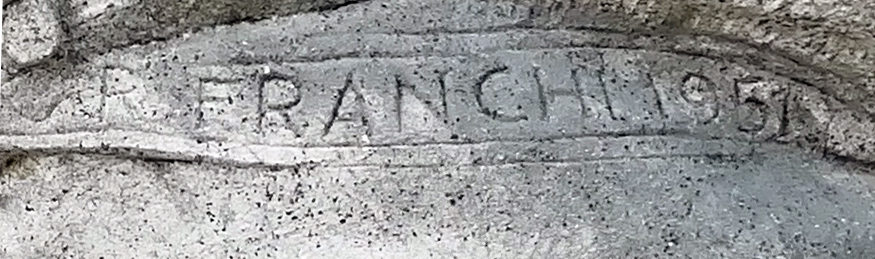
Signature of: romano franchi